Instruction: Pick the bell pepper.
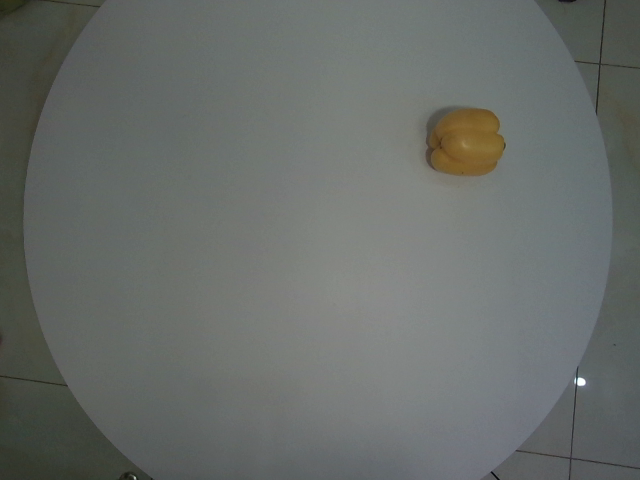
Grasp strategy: vertical